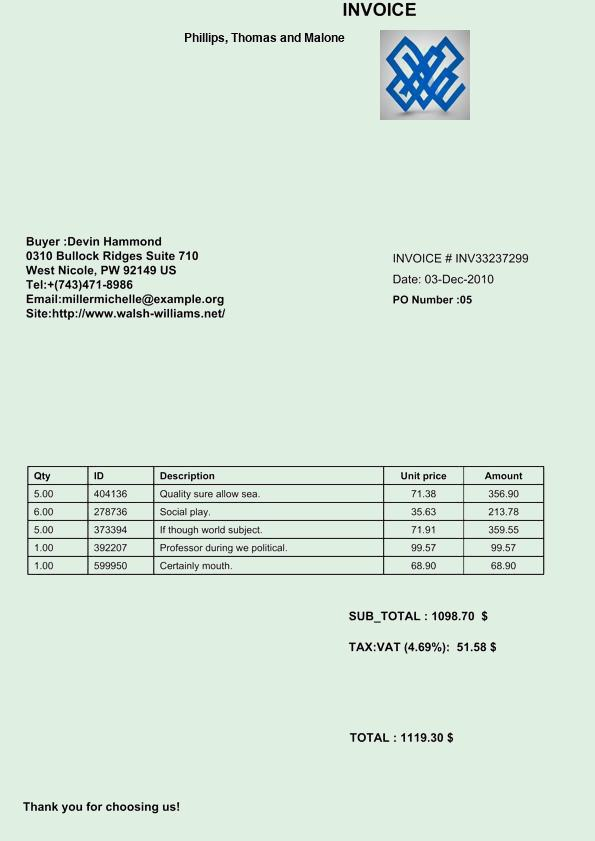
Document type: Invoice